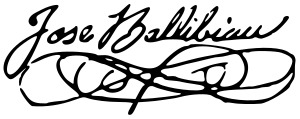
Signature of: josé ballivián